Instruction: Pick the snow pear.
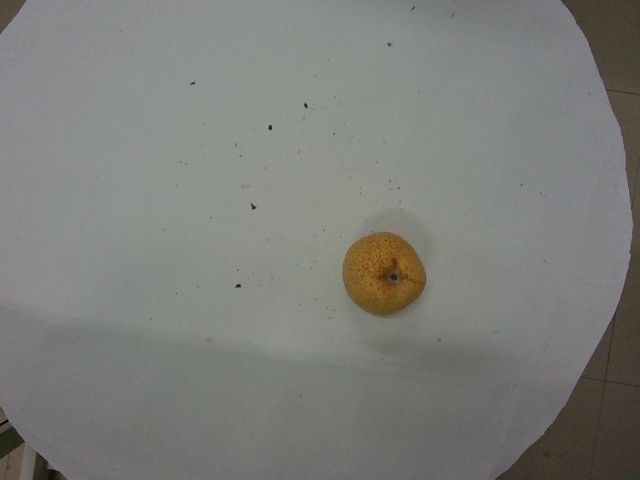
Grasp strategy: vertical